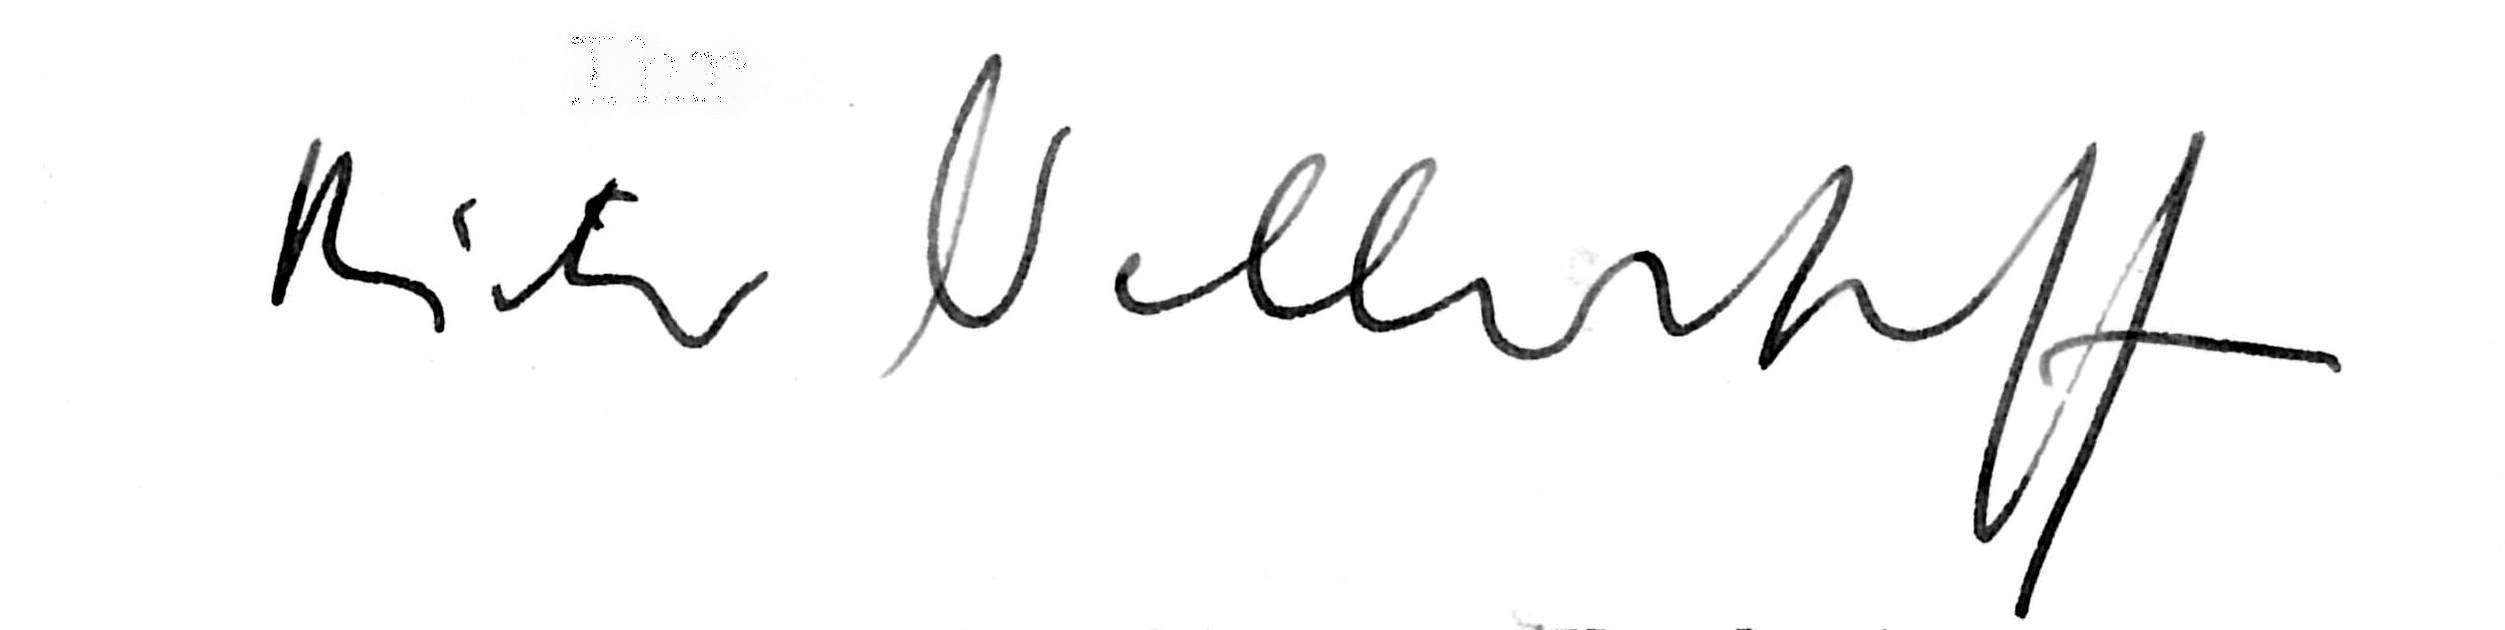
Signature of: dieter wellershoff